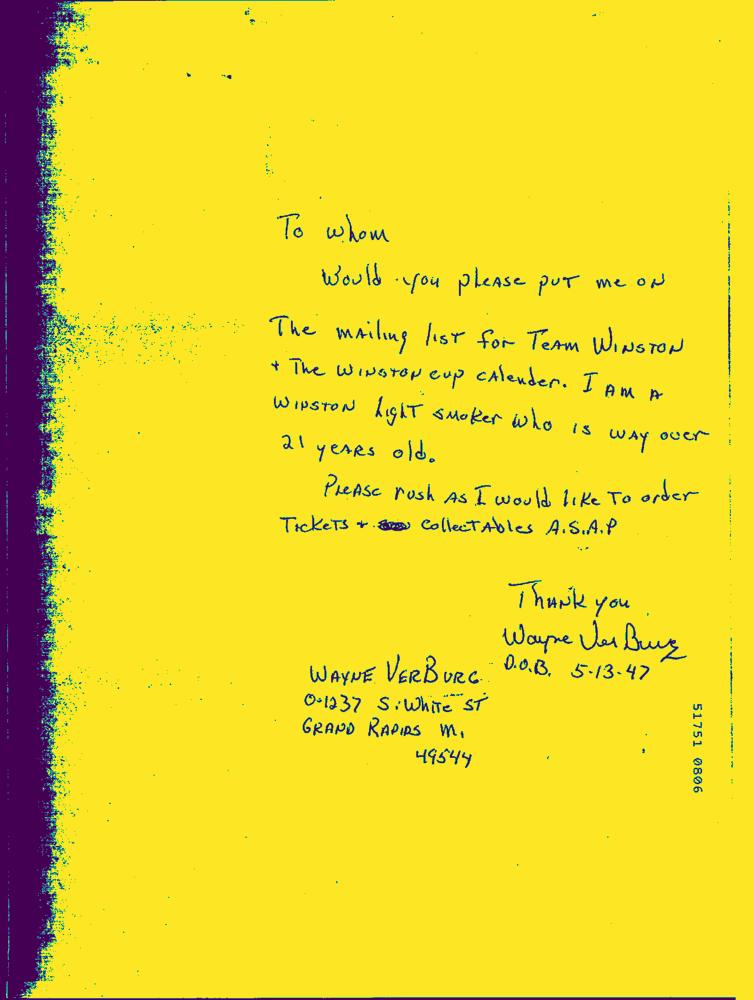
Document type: Hand-Written